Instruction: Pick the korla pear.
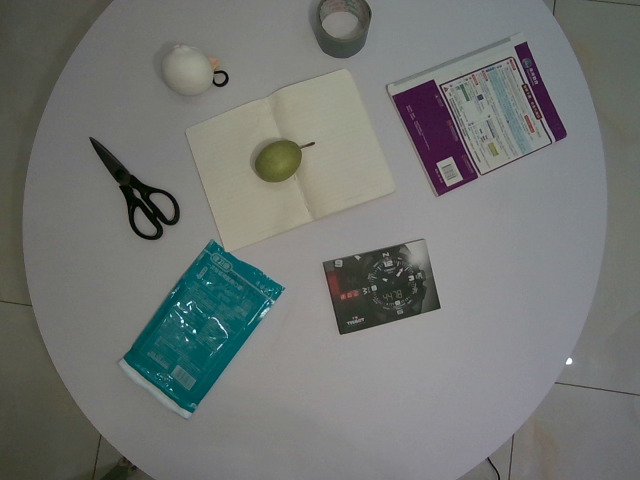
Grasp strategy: vertical